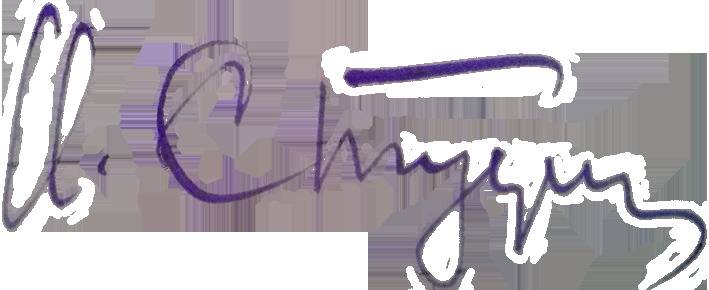
Signature of: q63215697